Identify and extract the amount in words, amount in numbers, payee name, cheque date, and bank name from the image.
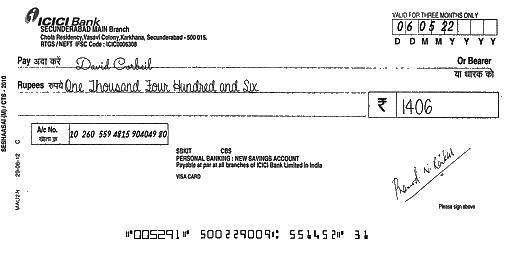
amt_in_words: One Thousand Four Hundred and Six
amt_in_figures: 1406
payee_name: David Corbeil
bank_name: ICICI Bank
cheque_date: 06/05/22